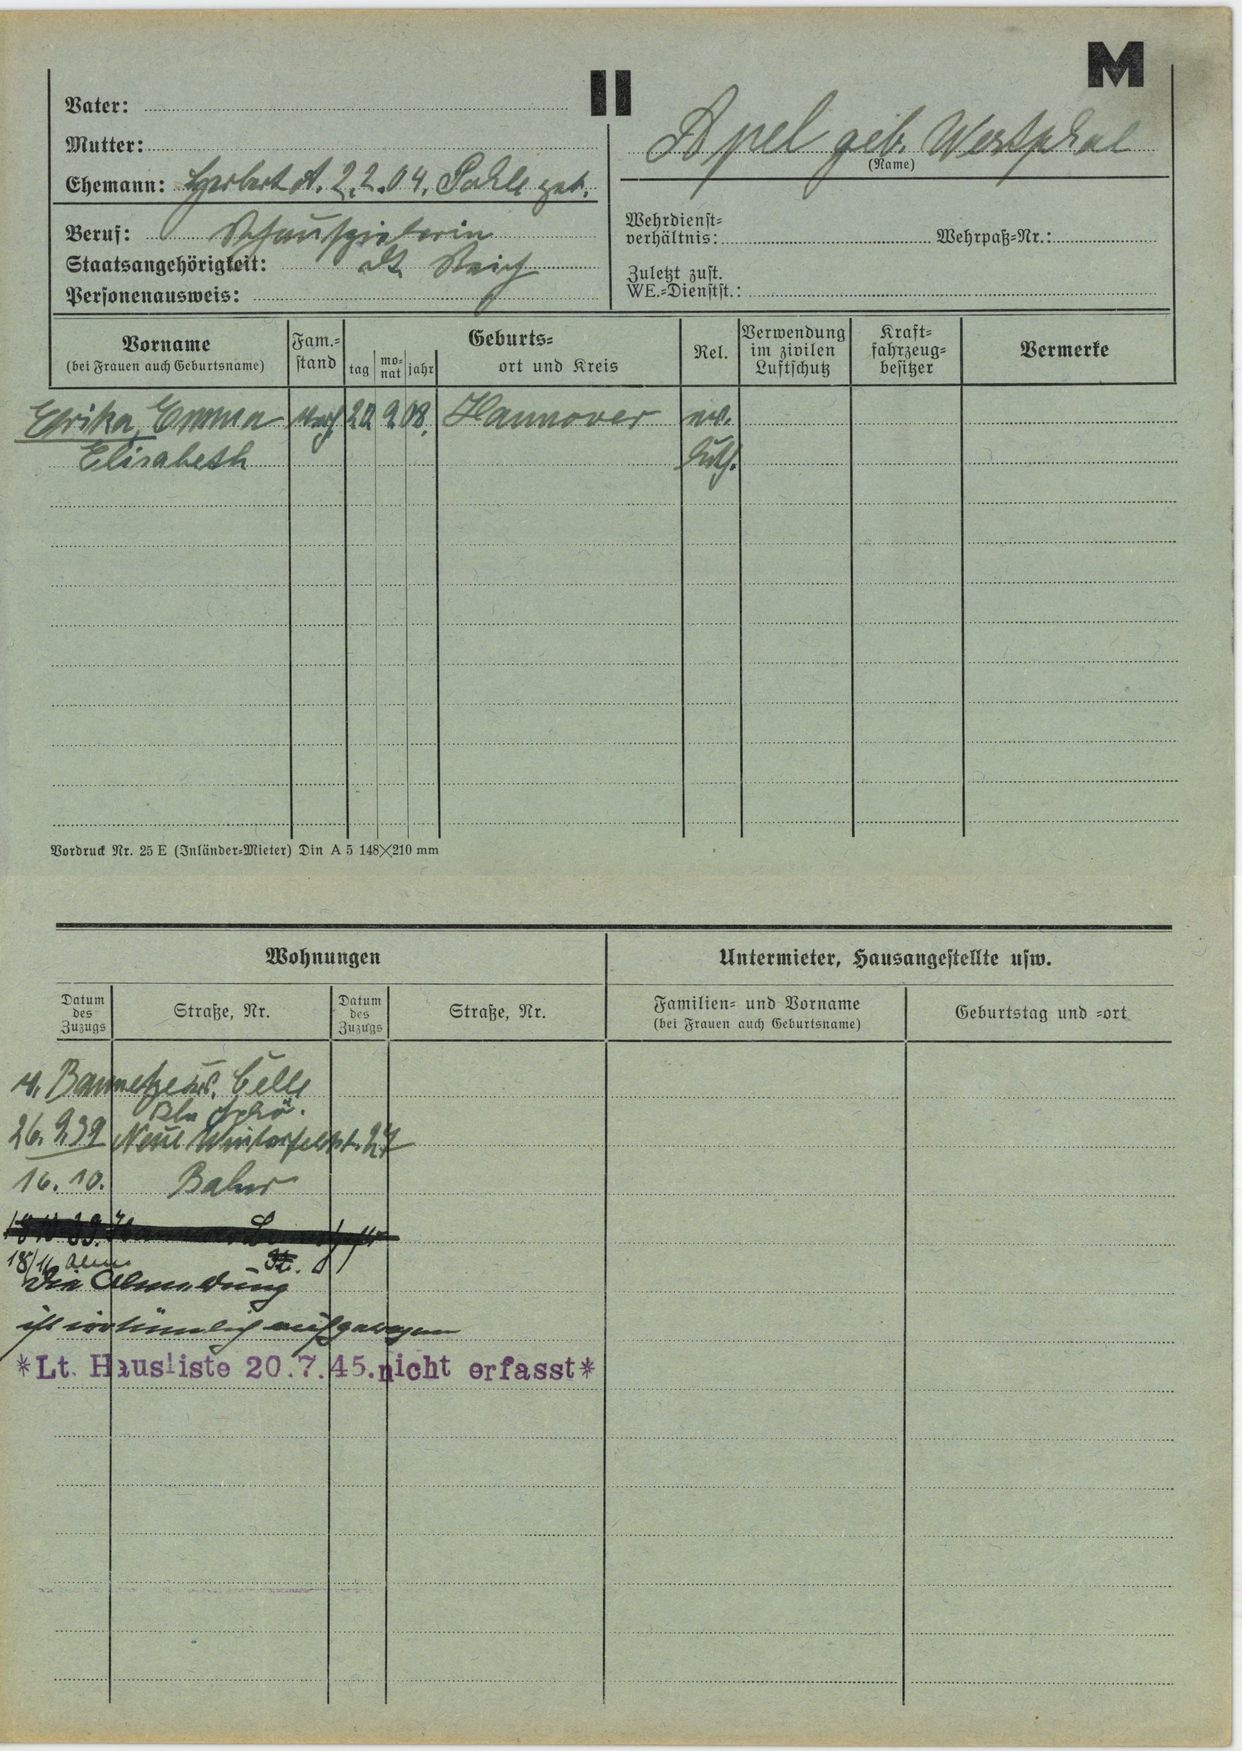
Apel geb. Westphal